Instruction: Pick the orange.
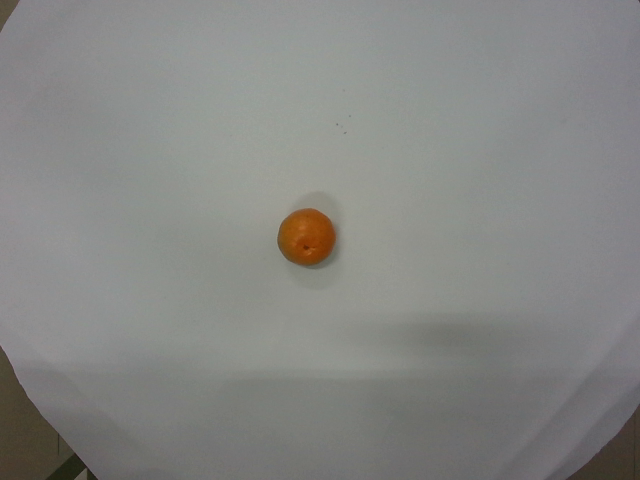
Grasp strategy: vertical